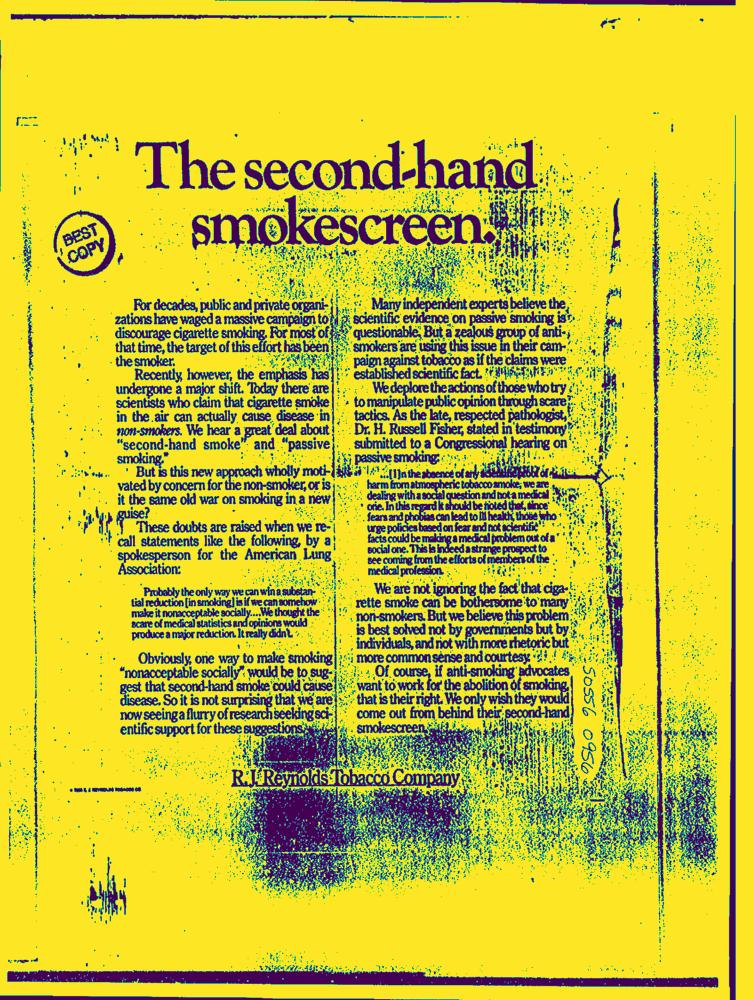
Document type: AD